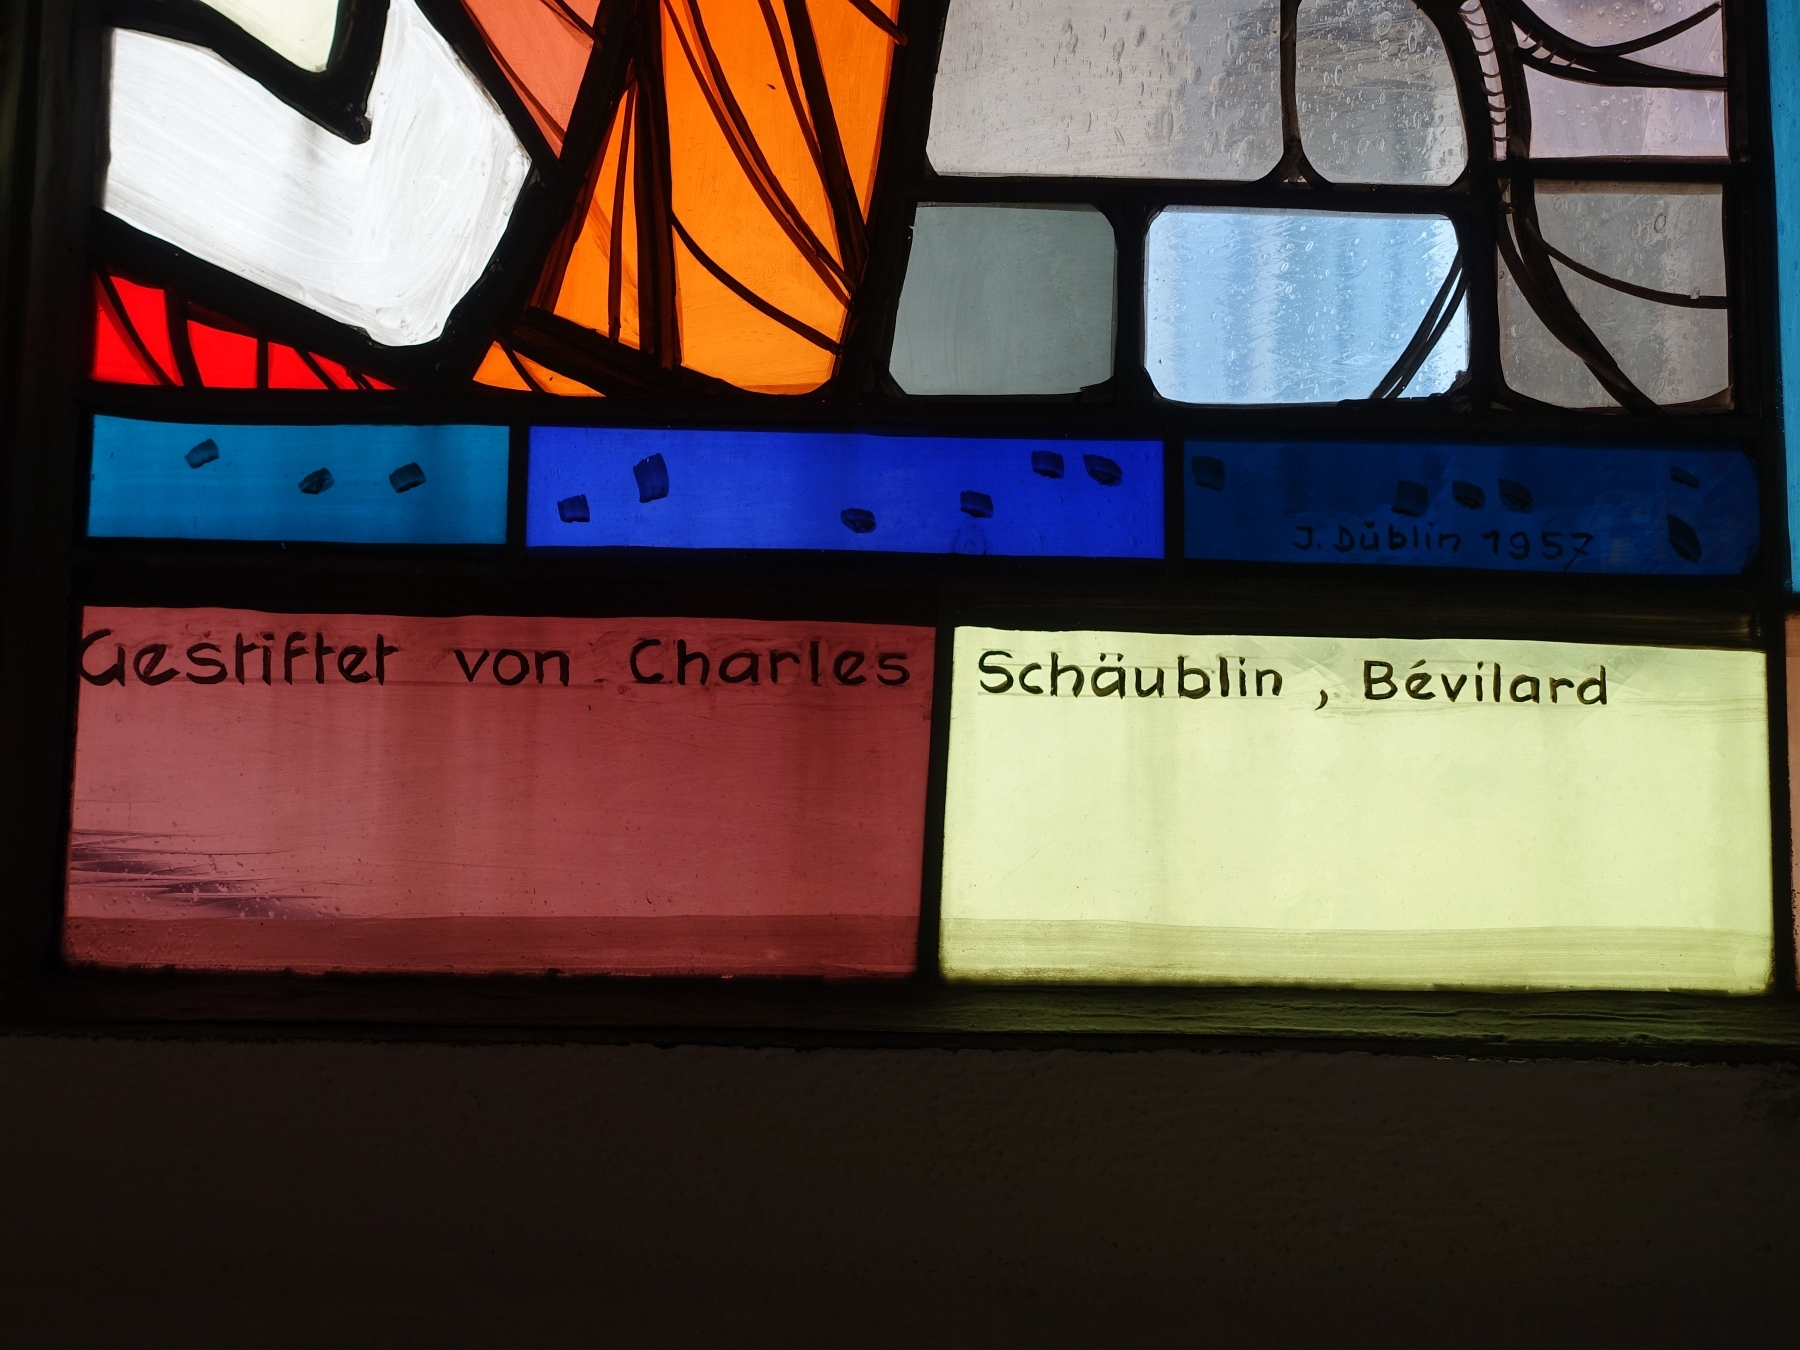
Signature of: charles schäublin